Question: What is the potential diagnosis?
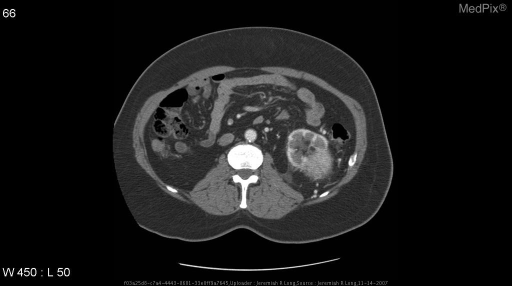
Answer: The possible diagnosis includes Renal cell carcinoma
Oncocytoma
Metastatic disease.